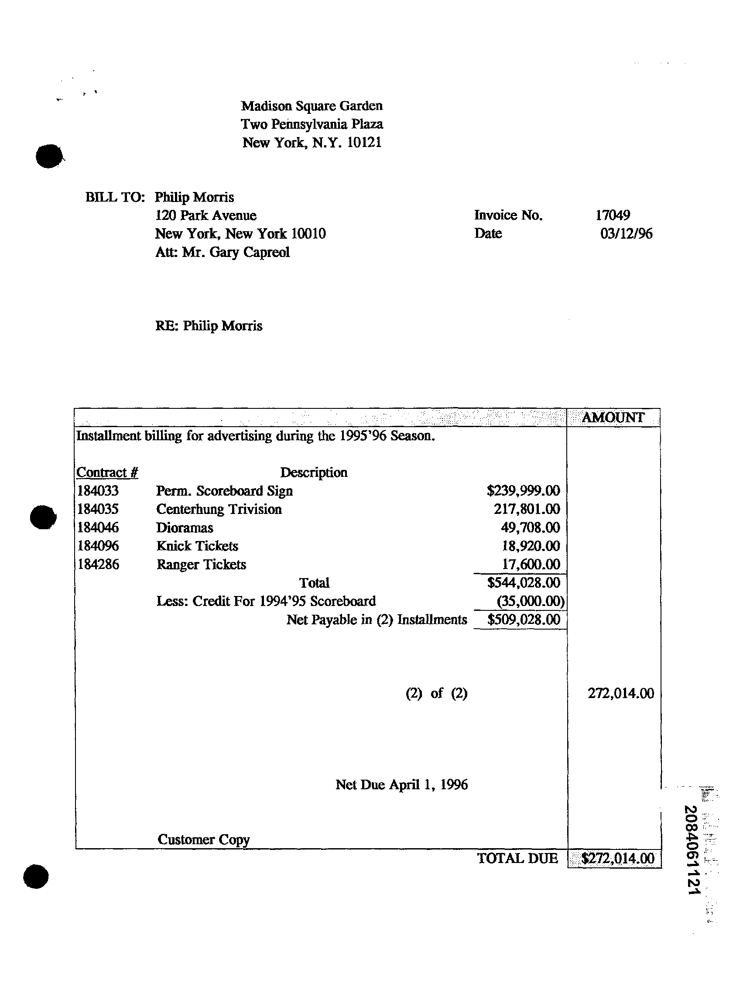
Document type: Invoice